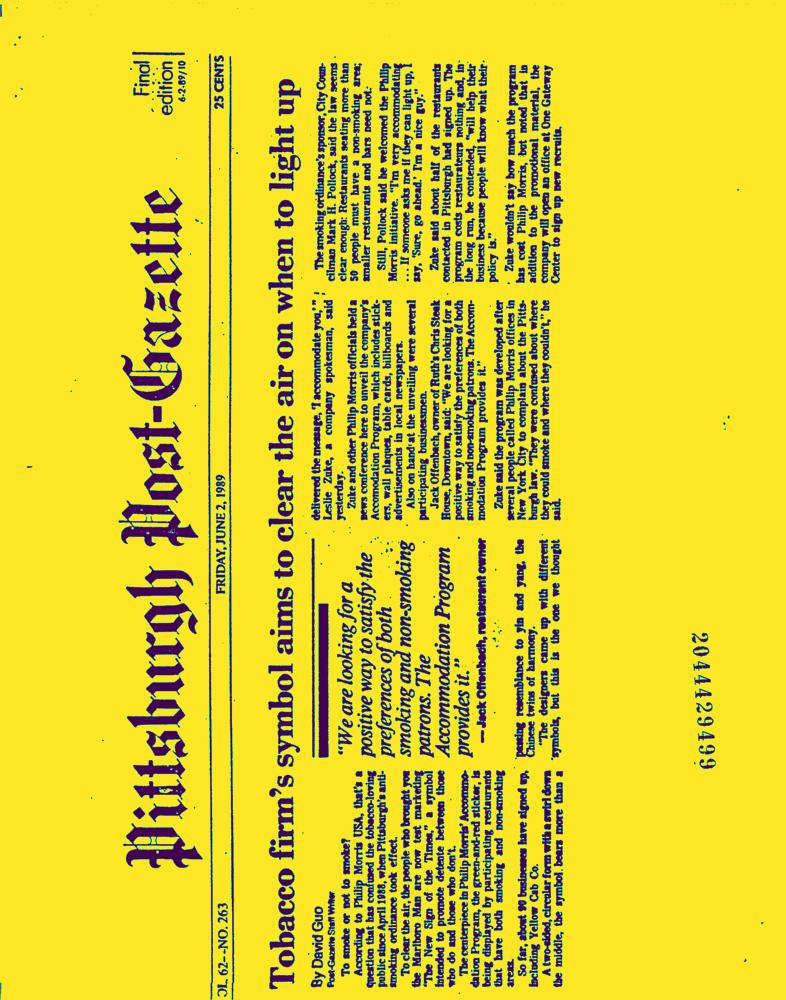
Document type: News-Article